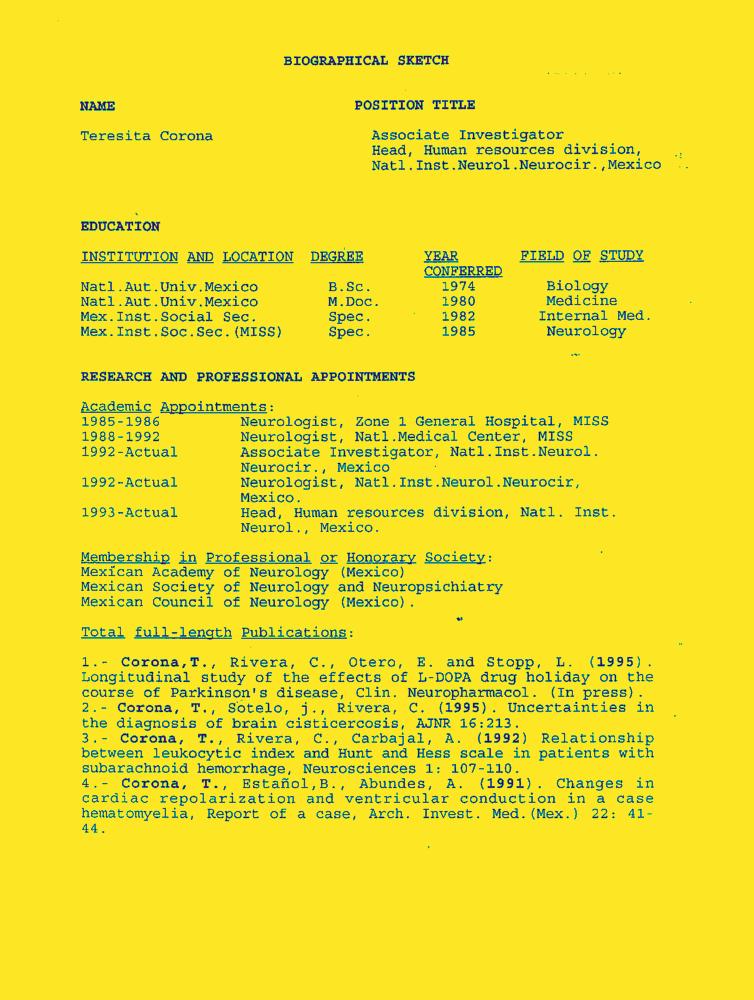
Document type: Resume-Doc